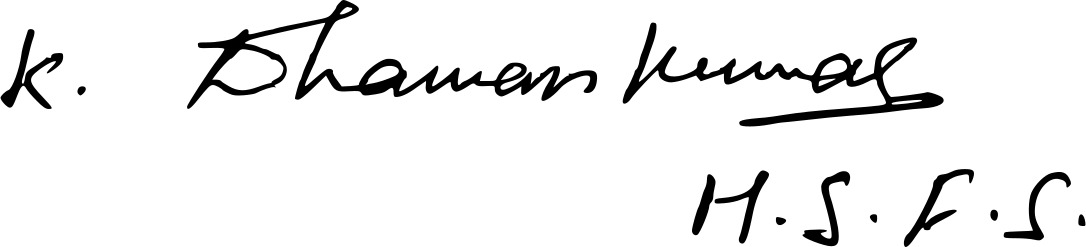
Signature of: karanam dhaman kumar